Question: What jurisdiction, city, or county is the document associated with?
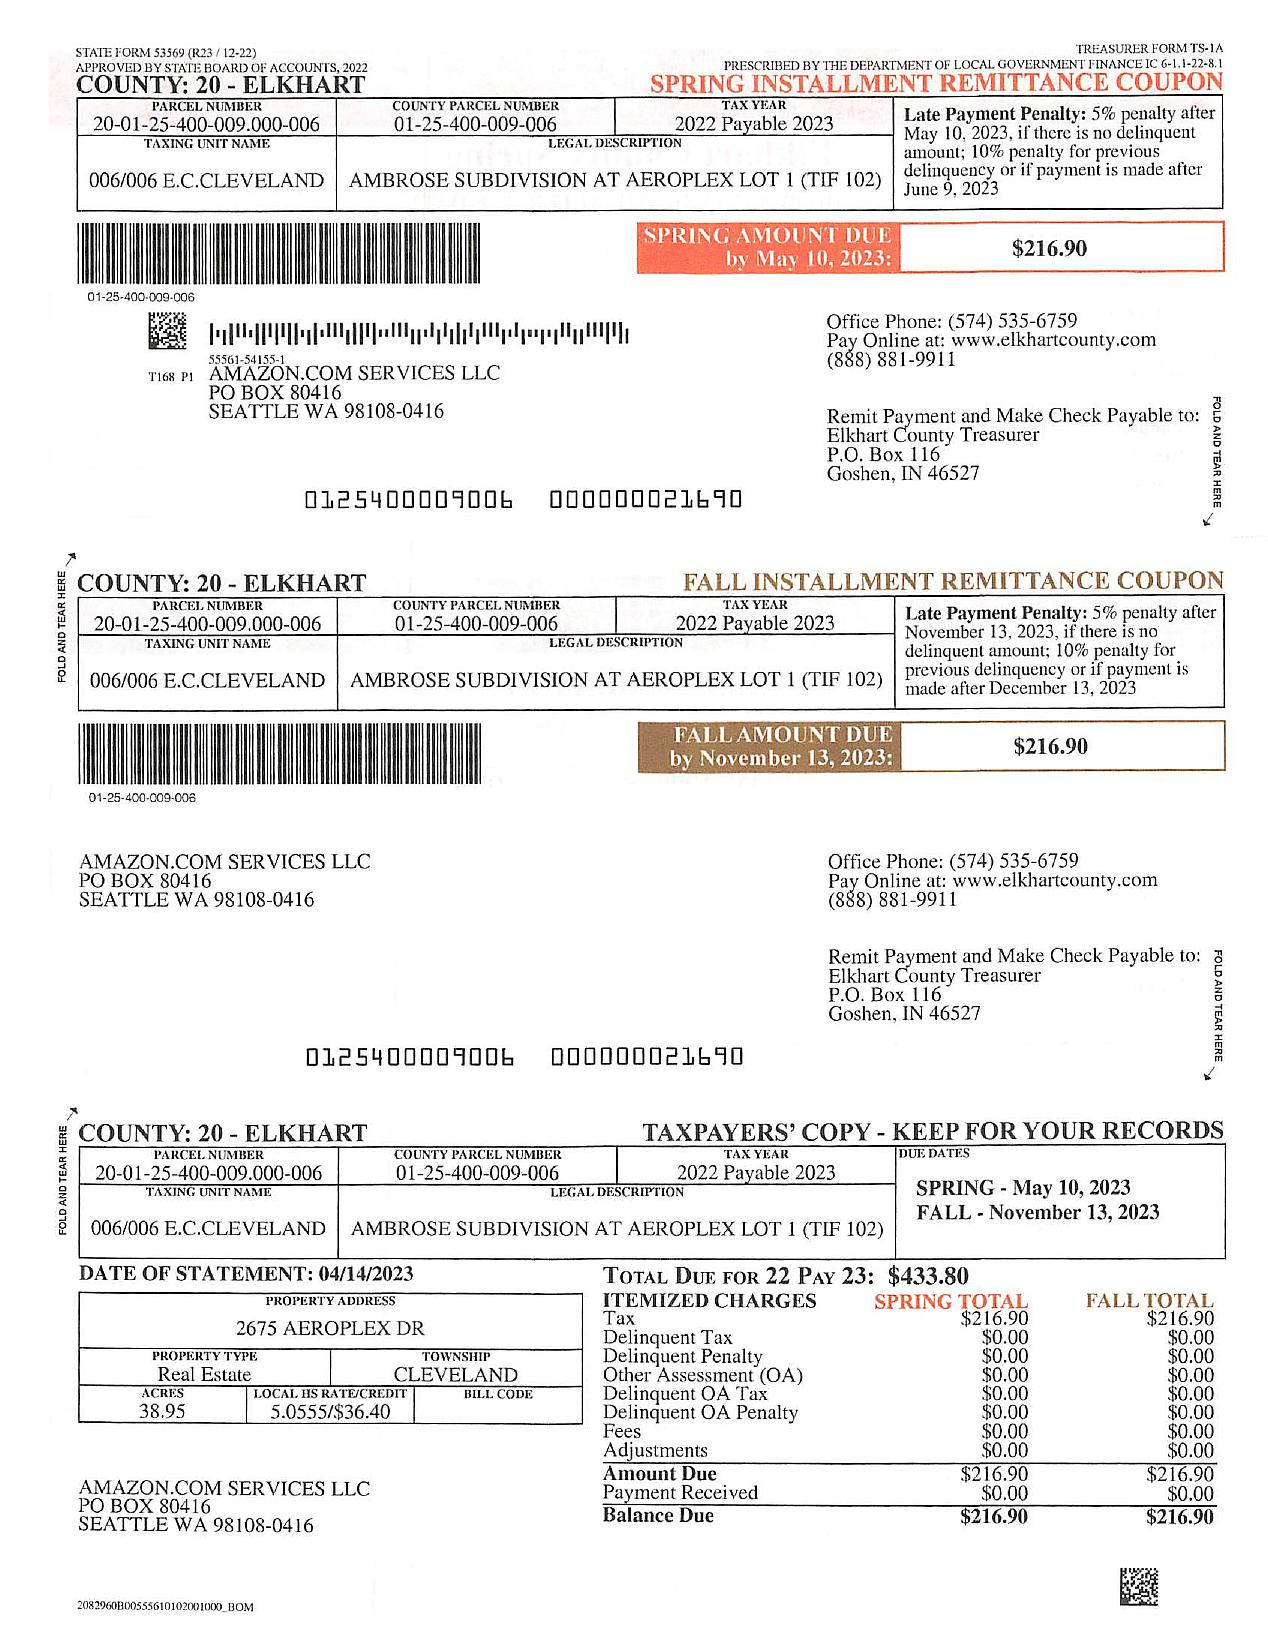
Answer: "ELKHART COUNTY"